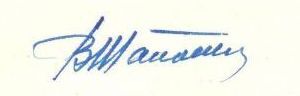
Signature of: vladimir shaposhnikov